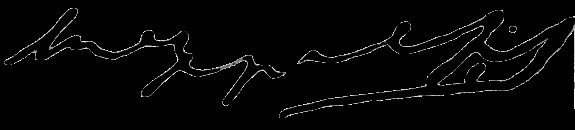
Signature of: andranik ozanian